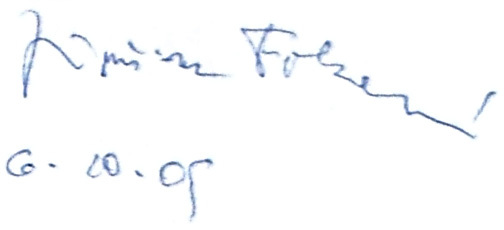
Signature of: jiřina fikejzová